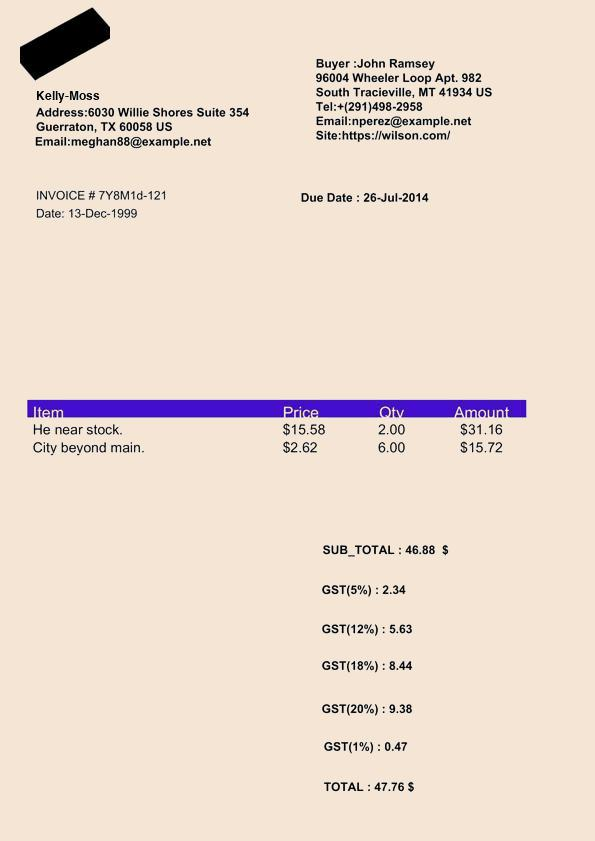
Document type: Invoice